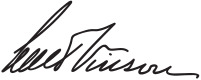
Signature of: carl vinson